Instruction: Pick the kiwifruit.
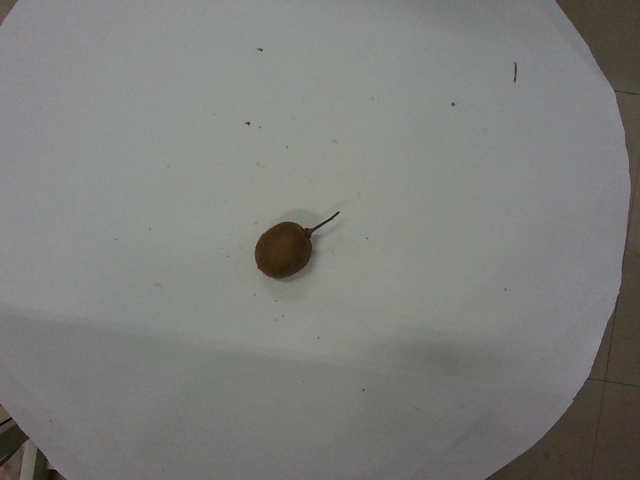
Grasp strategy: vertical